Question: Explain the disease:
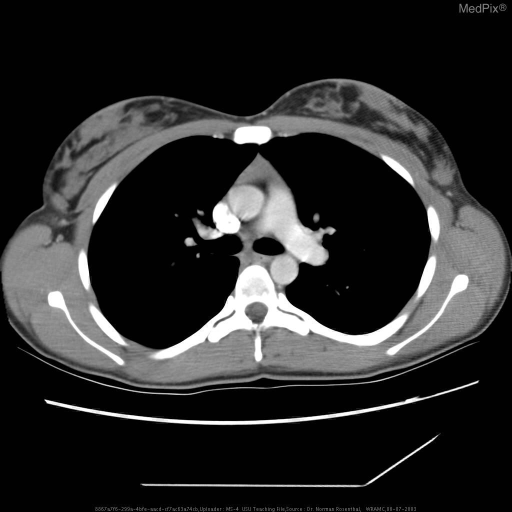
Answer: The disease is discussed as: Discussion : Myasthenia gravis is an autoimmune disorder resulting in weakness of skeletal muscles, due to autoantibodies directed against acetylcholine receptors at neuromuscular junctions.Clinical Features:Myasthenia presents in women between the ages of 20 – 30, and in men over the age of sixty.  The symptoms worsen with exertion.  Cranial muscles are affected in 85% cases (lids, extraocular muscles, facial weakness, nasal or slurred speech, dysphagia).  These may be the only muscles affected, especially in the elderly.  As the disease becomes generalized, the limb muscles (often proximal and asymmetric) become involved.  Reflexes and sensation should be normal.  Primary complications are aspiration pneumonia (weak bulbar muscles) and respiratory failure (weak chest wall muscles).Pathophysiology:Specific anti-AchR antibodies reduce the number of AchRs at the NMJ.  With repeated muscle contraction, there is a decrease in the amount of acetylcholine released per impulse.  This results in pathologic fatigue.  The thymus is abnormal in 75% of patients with myasthenia (65% hyperplasia and 10% thymomas).  The reason for this compelling association remains unknown, but it is theorized that because the thymus contains a small number of myoid cells (which are distinguished by muscle striations and AcH receptors on their surface) along with the B-cells and T-cells, the thymus may play a role in myasthenia gravis by acting as an antigenic peptide sequence on the surface of antigen presenting cells. Evaluation:
Other autoimmune disorders may also be associated with myasthenia gravis (thyroiditis, Graves’ Disease, rheumatoid arthritis, SLE, and pure red cell aplasia) and should be evaluated for in the newly diagnosed patient with myasthenia.

Evaluation:
1.	AchR antibodies – positive antibodies are diagnostic but not correlated with disease severity
2.	Tensilon (edrophonium) test – short-acting anticholinesterase
3.	EMG – low frequency (2-4Hz) repetitive stimulation produces decreased amplitude
4.	Chest CT/MRI – search for thymic abnormalities
5.	Other associated autoimmune disorders

Medical Management:
1.	Ocular only – pyridostigmine
2.	Generalized – pyridostigmine, and immunosuppression (while steroids are the mainstay of treatment, the addition of cyclosporin may allow a decrease in the steroid dose)
3.	Crisis – Intensive care (intubate, fluids), plasmapheresis or IVIg

Surgical Management:
1.	Evaluate for thymectomy (improves the likelihood of long-term remission in the adult).

The efficacy and use of thymectomy in the absence of thymoma is still controversial.  A review of literature shows that thymectomy was associated with disease remission and improvement with a rate of medication free remission of 2.1 and an improvement rate of 1.7.  However, there are other studies that reveal no statistical difference between thymectomy in the absence of thymoma and medical management only.  Still, for several reasons most neurologists and CT surgeons still recommend that total thymectomy be done.  First, you cannot tell the difference between thymic hyperplasia and thymic atrophy on imaging studies.  A residual thymus as in this case, may represent thymic hyperplasia with potential to become a thymoma or be simple residual tissue.   Also, if a thymoma is present there is always a chance of malignancy.  Lastly, because it is theorized that the thymus acts as an APC for auto-antibodies, it is widely believed that a total thymectomy will improve the likelihood of long-term remission.